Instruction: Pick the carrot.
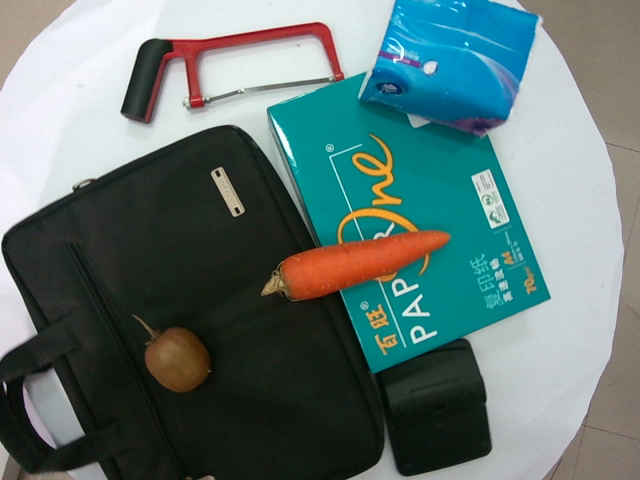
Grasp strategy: vertical